Question: What is the main concern?
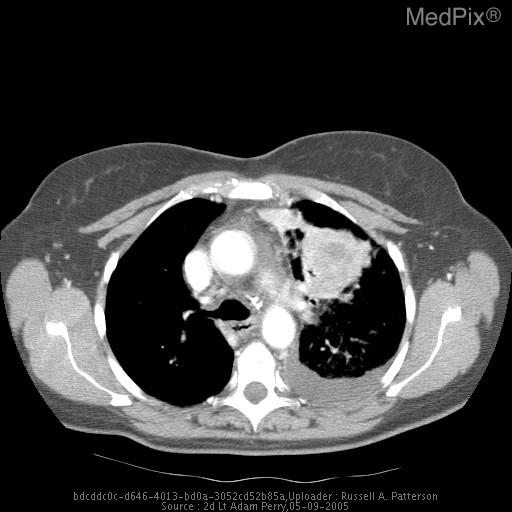
Answer: The findings suggest LUL mass, Tracheal Deviation
L sided pleural effusion
Fissure present as an edge on lateral CXR
Spine Sign on Lateral CXR
Indistinct LV heart border on lateral CXR
Mass on CT abutting mediastinum. LUL mass, Tracheal Deviation
L sided pleural effusion
Fissure present as an edge on lateral CXR
Spine Sign on Lateral CXR
Indistinct LV heart border on lateral CXR
Mass on CT abutting mediastinum. The patient might have a history of 56 yo Female presents for screening x-ray. She is aymptomatic except for a mild cough and slight  fatigue for about one month..